Question: Talk about the condition:
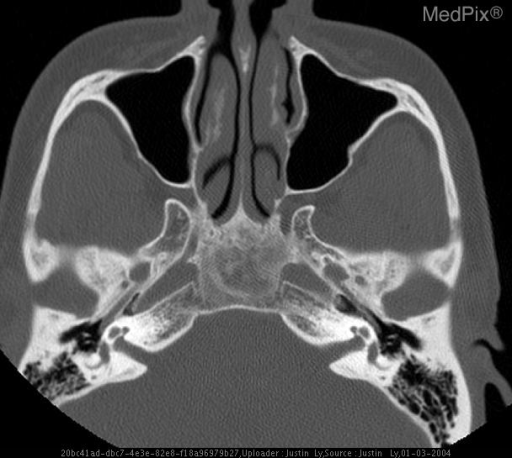
Answer: The disease is discussed as: • 1st described by Lichtenstein 1938
• Benign, presents in 1st two decades
• Etiology unknown
• Marrow replaced by fibro-osseous connective tissue replacing mature bone with structurally weak, immature woven bone
• Classified into 3 subtypes:
–Monostotic (long bones of extremities, ribs, vertebrae, craniofacial bone) 70%
–Polyostotic 30%
–McCune-Albright syndrome: one-sided involvement of multiple bones, skin hyperpigmentation, endocrine dysfunction (hyperthyroid, precocious puberty/menstruation in females)
• Craniofacial bones commonly involved - frontal, sphenoid, ethmoid, maxillary, mandible
• Clivus involvement in monostotic form is rare
• Presentation: asymptomatic, headache

IMAGING:
• XR - cystic, sclerotic, mixed forms (Leeds et al)
• CT - amorphous “ground glass” or “smudgy” appearance
• MR - thinning of cortical bone, ballooning of affected area
–Heterogeneous-homogenous, low to intermediate T1 and low to high T2 signal
–Contrast enhancement with variable signal
–Signal reflects  overall cellularity, varying collagen content, extent of bone trabeculae, cyst formation
–Cystic components will follow fluid signal
–Sclerotic—low T1 and T2 signal
–Low signal may also be seen with fibrous tissue
–Intermediate T2 signal – high metabolic activity (Utz et al.)

• Pathology:
–Fibrous connective tissue with trabeculae of immature bone without surrounding osteoblasts
–Termination of active phase = increasing ossification
–Histologic: degree of acitivity closely corresponds to radiologic findings (Ameli et al)
• Disease ceases to progress or evolves slowly after bone maturation

• Treatment:
–Generally nonsurgical
–But does depend on activity level, symptoms/cranial nerve compromise, location in skull
–If active phase, total excision recommended (Ameli et al)
–Generally good prognosis but risk of malignant change/aggressive behavior

•  Prognosis:
Monostotic craniofacial lesions have 0.05% malignant transformation
–Osteosarcoma, fibrosarcoma, chondrosarcoma